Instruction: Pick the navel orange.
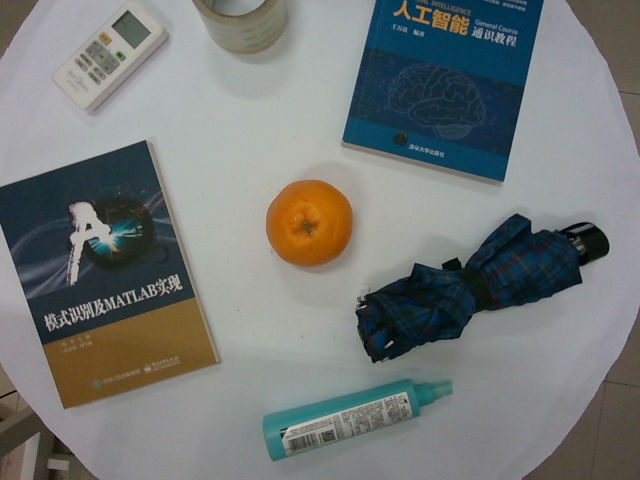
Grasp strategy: vertical